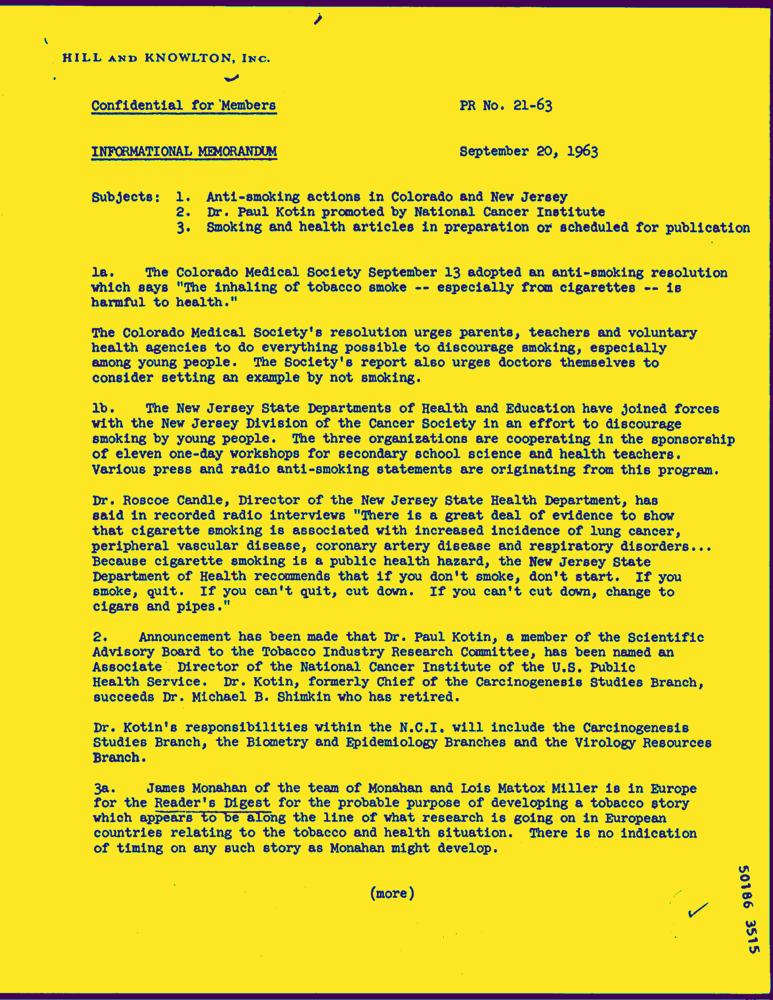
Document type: Letter-Doc